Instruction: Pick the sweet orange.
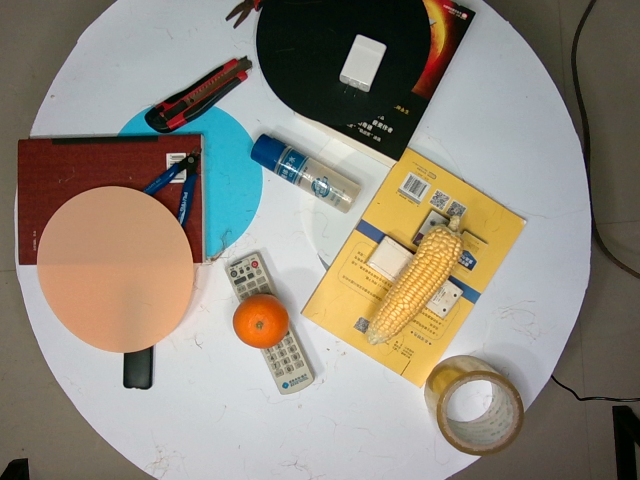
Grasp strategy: vertical